Question: What is the address or location of the property listed in the document?
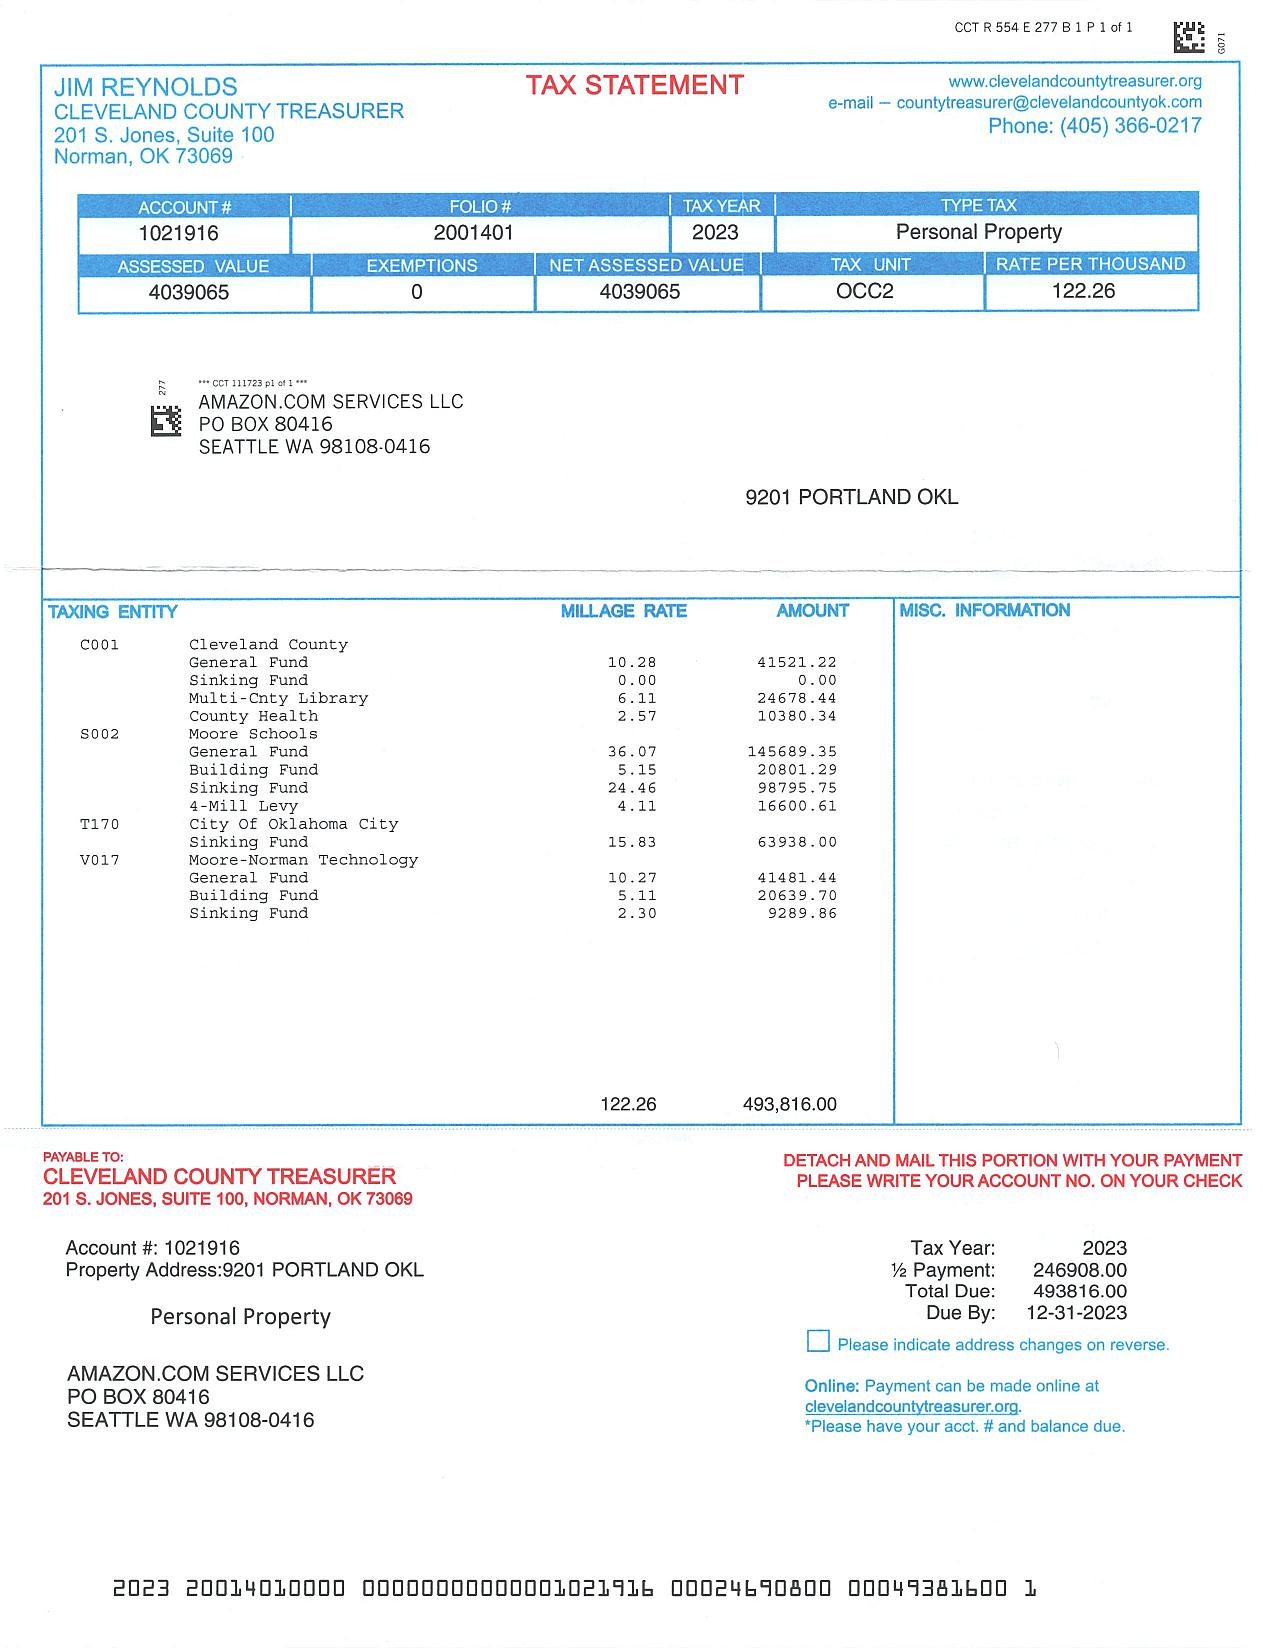
Answer: "9201 PORTLAND OKL"